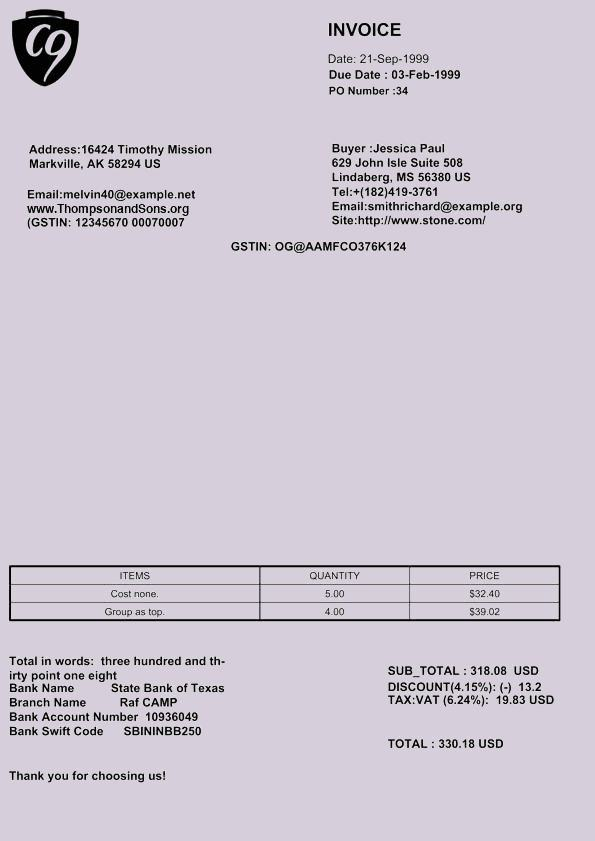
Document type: Invoice